Question: What might the diagnosis be?
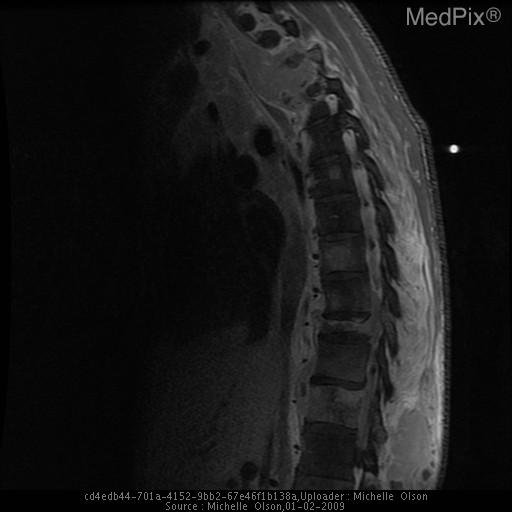
Answer: The possible diagnosis includes --Osteomyelitis, including mycobacterial and fungal.
--Metastatic disease
--Multiple myeloma.